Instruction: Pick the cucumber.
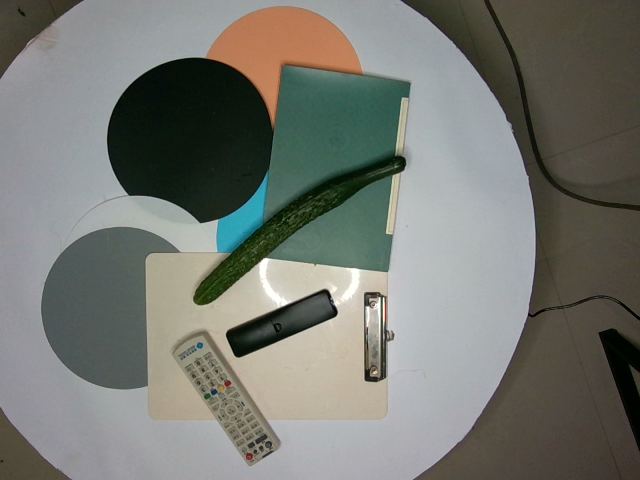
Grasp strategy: vertical